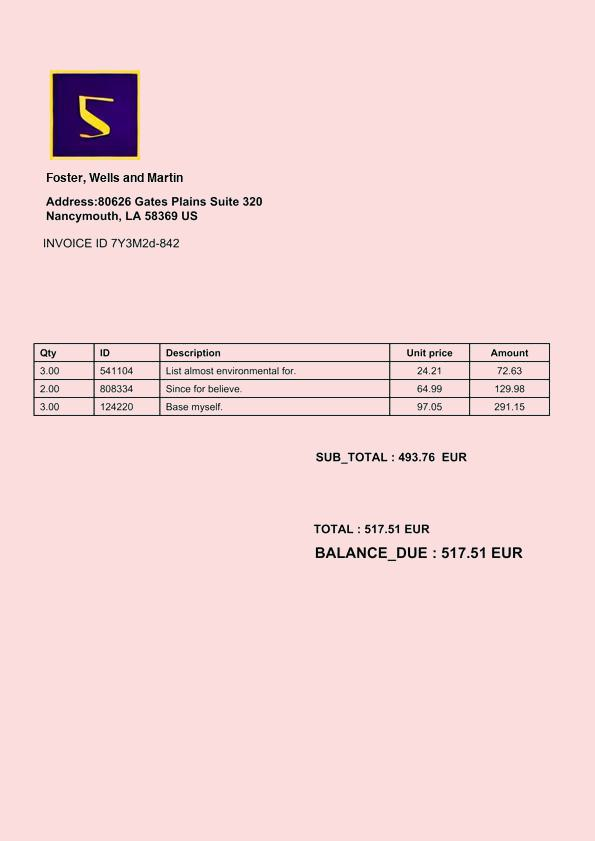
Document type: Invoice